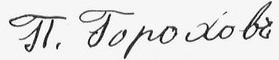
Signature of: pavel gorokhov